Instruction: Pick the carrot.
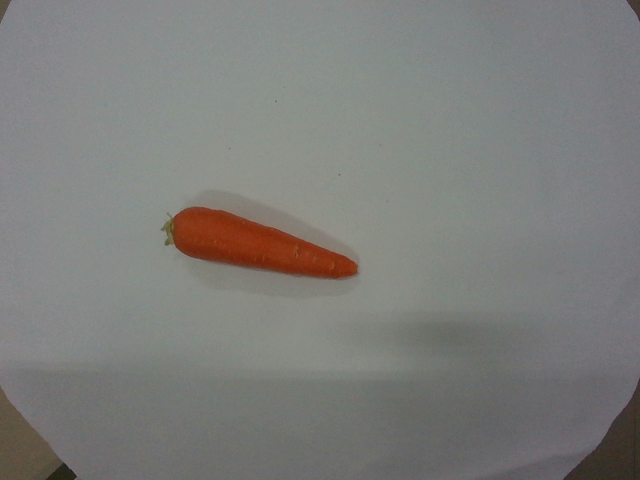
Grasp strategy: vertical